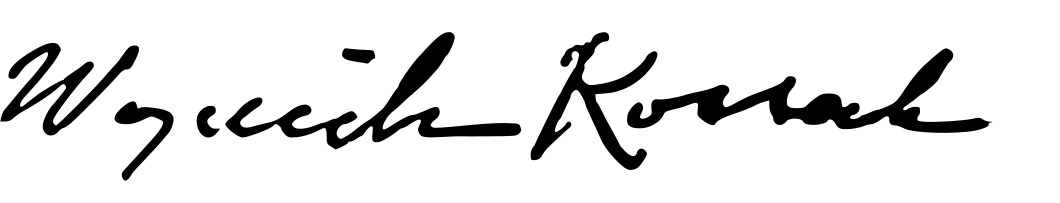
Signature of: wojciech kossak